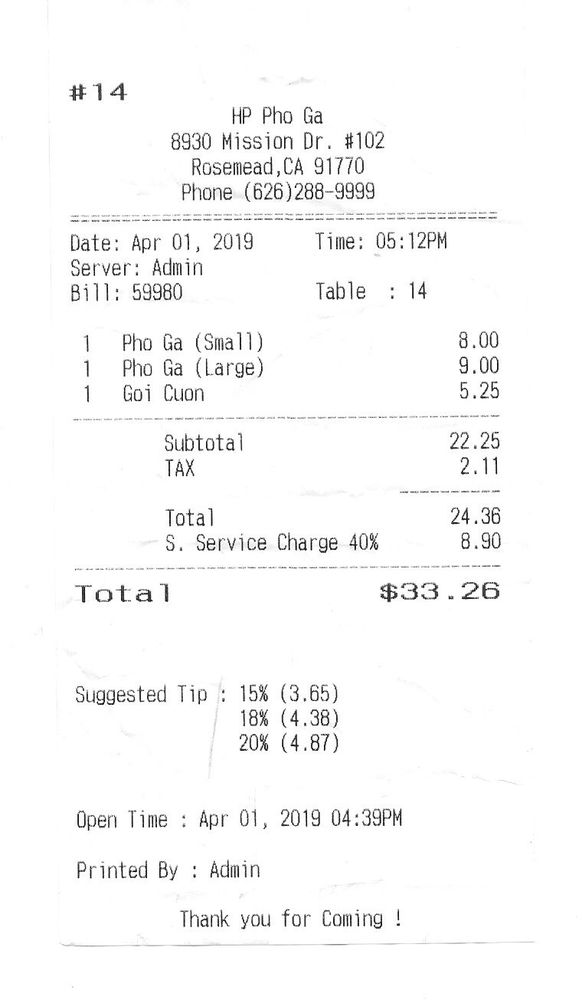
gt_parse: criticals: name: Total
price: $33.26
store: HP Pho Ga
tell: (626)288-9999